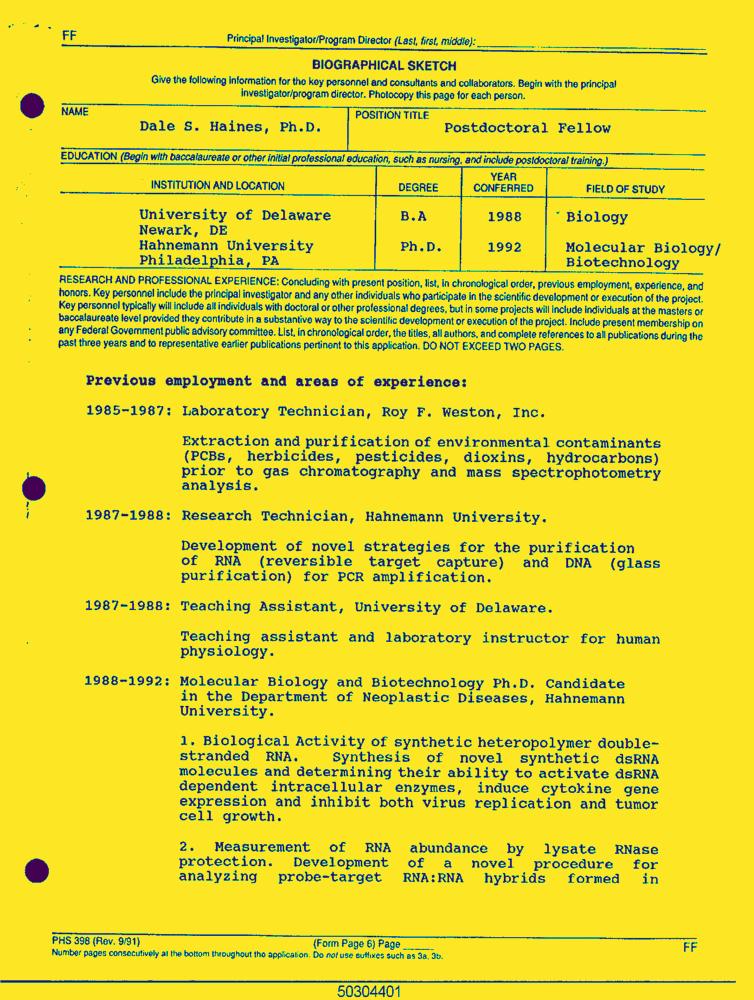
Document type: Resume-Doc